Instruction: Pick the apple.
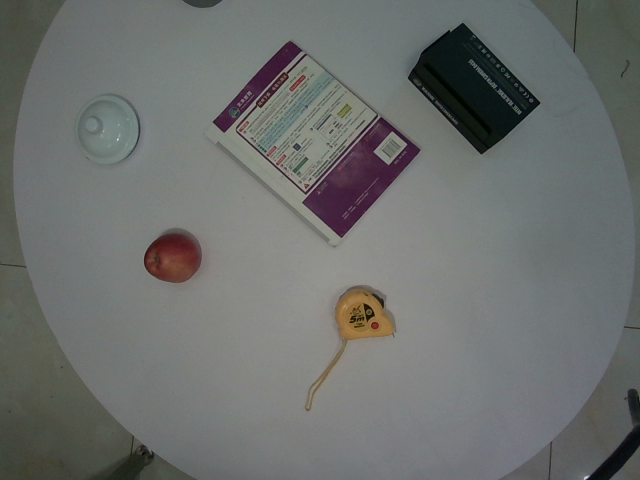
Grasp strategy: vertical